Question: Explain the disease:
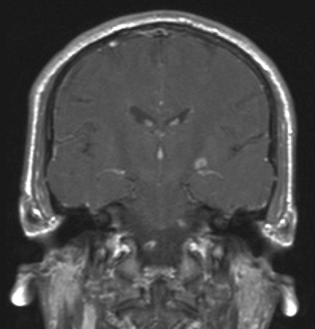
Answer: The disease is discussed as: Monocular Blindness - Optic nerve proximal to Chiasm
• Retinal Detachment
• Central Retinal Artery/Vein Occlusion
• Optic Neuritis
• Trauma
• Tumor

Bitemporal Hemianopsia - Suprasellar lesion behind chiasm
• Pituitary Adenoma

Homonymous Hemianoposia - Distal to Chiasm:
• 40% Occipital, 25% Temporal, 5% optic tract and LGB
• 70% infarcts, 15% neoplasms, 5% hemorrhage, ??% trauma
>>>PCA infarct
>>>MCA infarct
>>>AChA infarct (Eur Neurol 2000;43(1):35-8)
>>>Watershed Infarcts (Acta Med Scand 1984;216(4):417-22)
>>>Carotid Dissection (J Neuroophthalmol 1999 Jun;19(2):136-9)
>>>Chiropractic Manipulation (Am J Ophthalmol 1997 Jun;123(6):851-2)
• Lateral Geniculate Body (LGB)
• Occipital Infarct
>>>Unilateral progressing to Bilateral (J Neurol Neurosurg Psychiatry 1983 Jan;46(1):78-80)

Quandrantanopsia - Optic Radiations distal to LGB (Lateral Geniculate Body)  Lesions in Myer's loop cause a superior quadrantanopsia.

Test yourself:
http://www.thinkingmedicine.com/elearning/vfield/
http://www.thebarrow.org/Education_And_Resources/Barrow_Quarterly/205263
http://en.wikipedia.org/wiki/Lateral_geniculate_nucleus
http://en.wikipedia.org/wiki/File:ERP_-_optic_cabling.jpg
http://www.ihrfoundation.org/intracranial/hypertension/info/C68/
http://www.osnsupersite.com/view.aspx?rid=29843
http://www.reingoldeyecenter.com/glaucoma.aspx